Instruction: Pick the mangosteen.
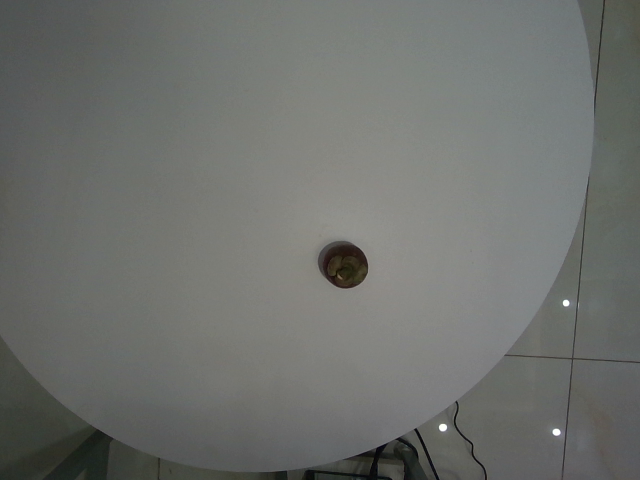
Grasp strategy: vertical